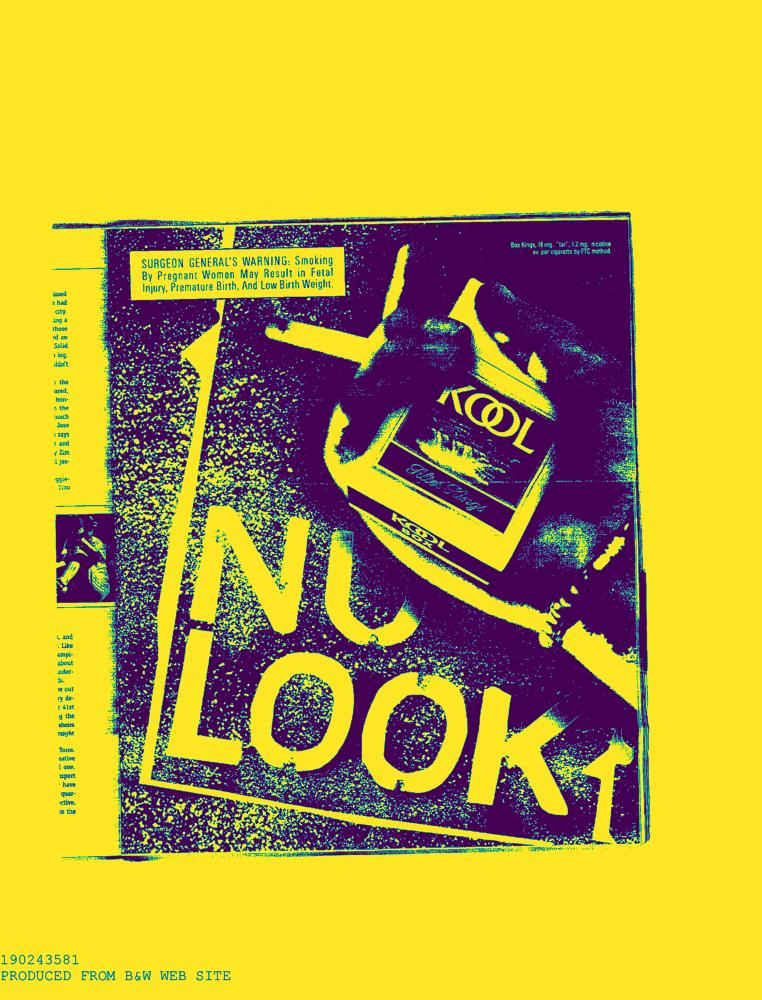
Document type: AD